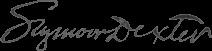
Signature of: seymour dexter